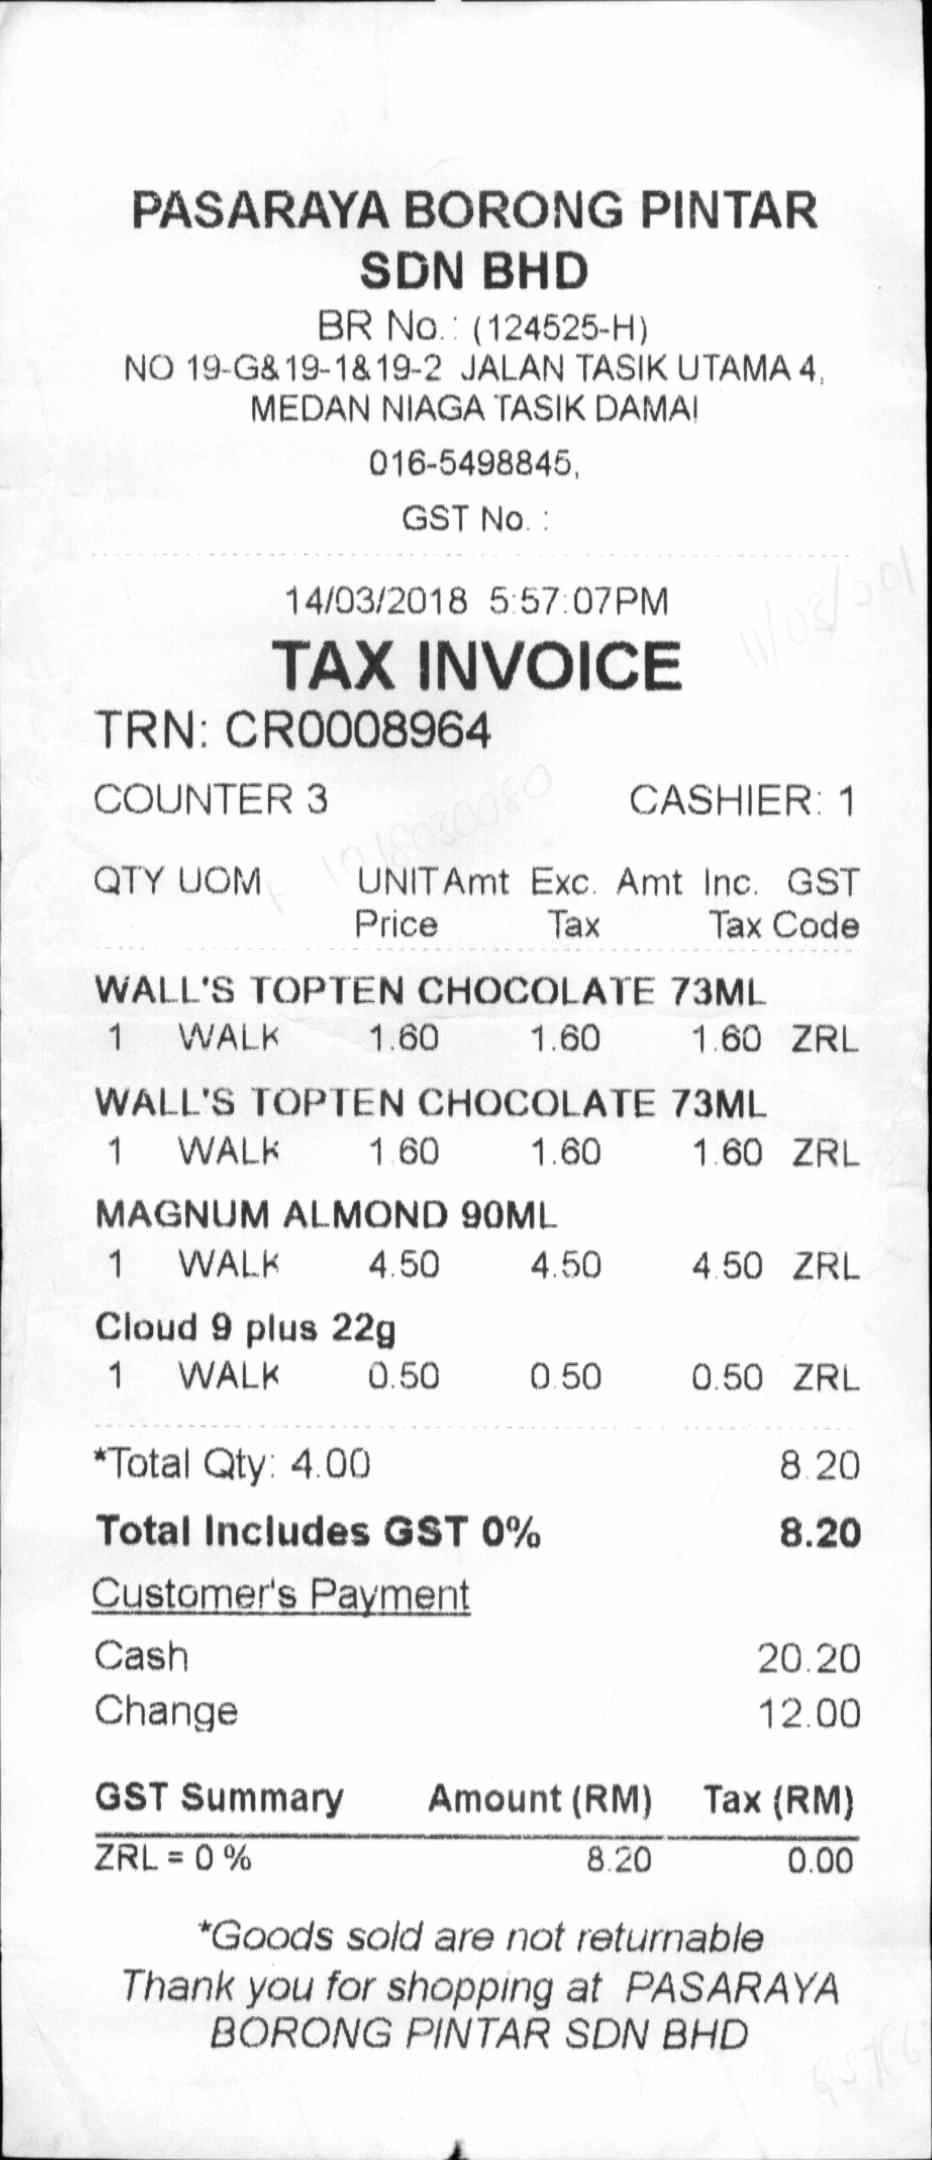
PASARAYA BORONG PINTAR
SDN BHD
BR NO. :(124525-H)
NO 19-G& 19-1& 19-2 JALAN TASIK UTAMA 4,
MEDAN NIAGA TASIK DAMAI
016-5498845
GST NO.:
14/03/2018 5:57:07PM
TAX INVOICE
TRN: CR0008964
COUNTER 3
CASHIER: 1
QTY UOM
UNIT AMT EXC. AMT INC. GST
PRICE
TAX
TAX CODE
WALL'S TOPTEN CHOCOLATE 73ML
1
WALK
1.60
1.60
1.60
ZRL
WALL'S TOPTEN CHOCOLATE 73ML
1
WALK
1.60
1.60
1.60
ZRL
MAGNUM ALMOND 90ML
1
WALK
4.50
4.50
4.50
ZRL
CLOUD 9 PLUS 22G
1
WALK
0.50
0.50
0.50
ZRL
*TOTAL QTY: 4.00
8.20
TOTAL INCLUDES GST 0%
8.20
CUSTOMER'S PAYMENT
CASH
20.20
CHANGE
12.00
GST SUMMARY
AMOUNT (RM)
TAX (RM)
ZRL = 0%
8.20
0.00
*GOODS SOLD ARE NOT RETURNABLE
THANK YOU FOR SHOPPING AT PASARAYA
BORONG PINTAR SDN BHD